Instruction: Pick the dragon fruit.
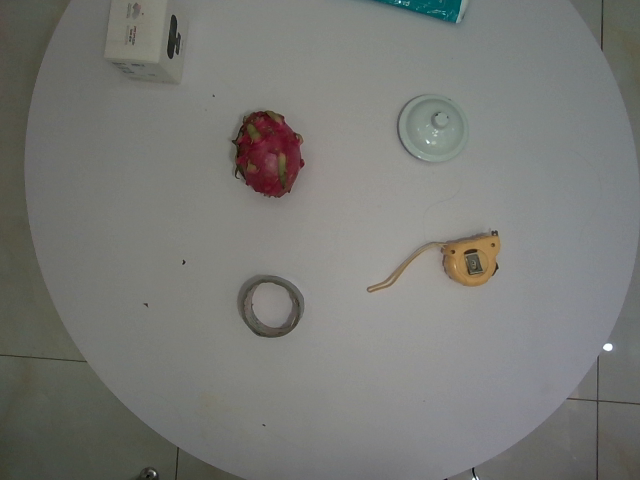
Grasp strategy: vertical